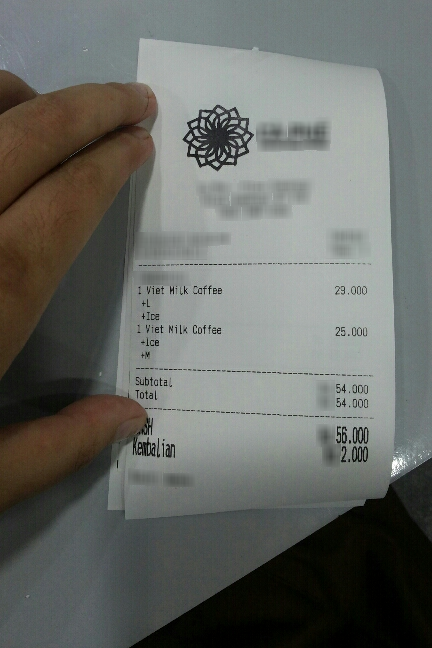
Number of items: 2
Subtotal: 54.000
Total: 54.000
OCR text regions:
text: 1
text: Viet
text: Milk
text: Coffee
text: 29.000
text: +L
text: +Ice
text: Total
text: 54.000
text: 56.000
text: Kembalian
text: 2.000
text: 1
text: Viet
text: Milk
text: Coffee
text: 25.000
text: +lce
text: +M
text: Subtotal
text: 54.000